Question: What was observed in the imaging?
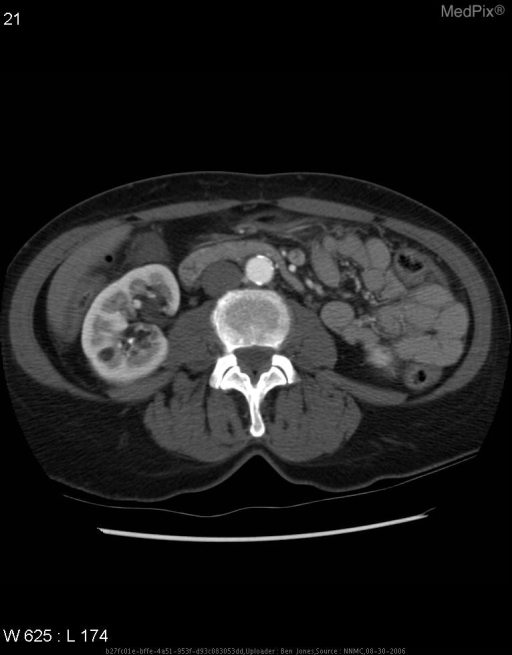
Answer: The imaging shows Axial CT of the abdomen demonstrates solitary 1cm mass in right kidney, with an attenuation of -20 Hounsfield units. Axial CT of the abdomen, early-contrast..